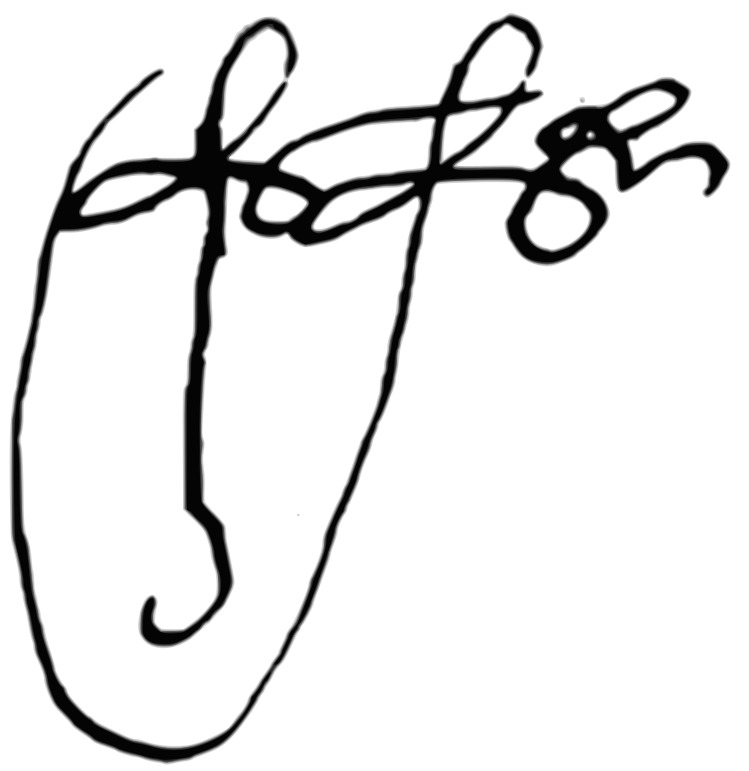
Signature of: anton i of georgia